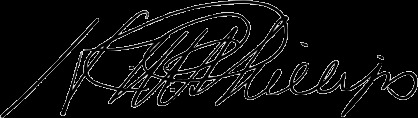
Signature of: henry moses phillips